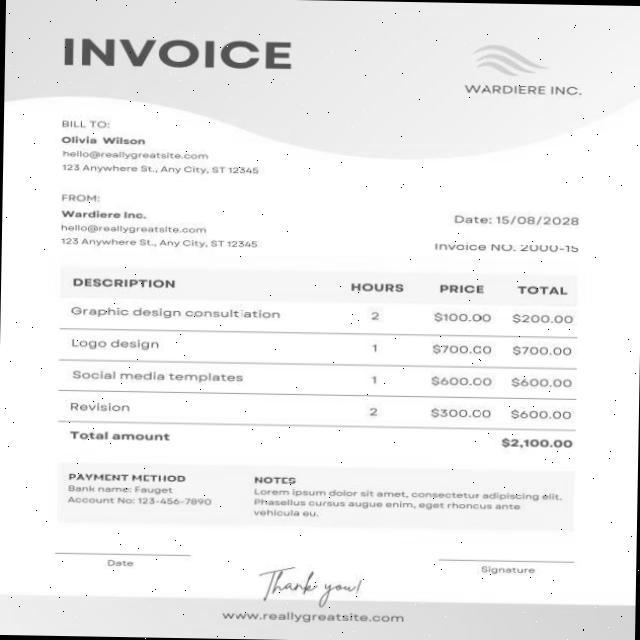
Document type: Invoice